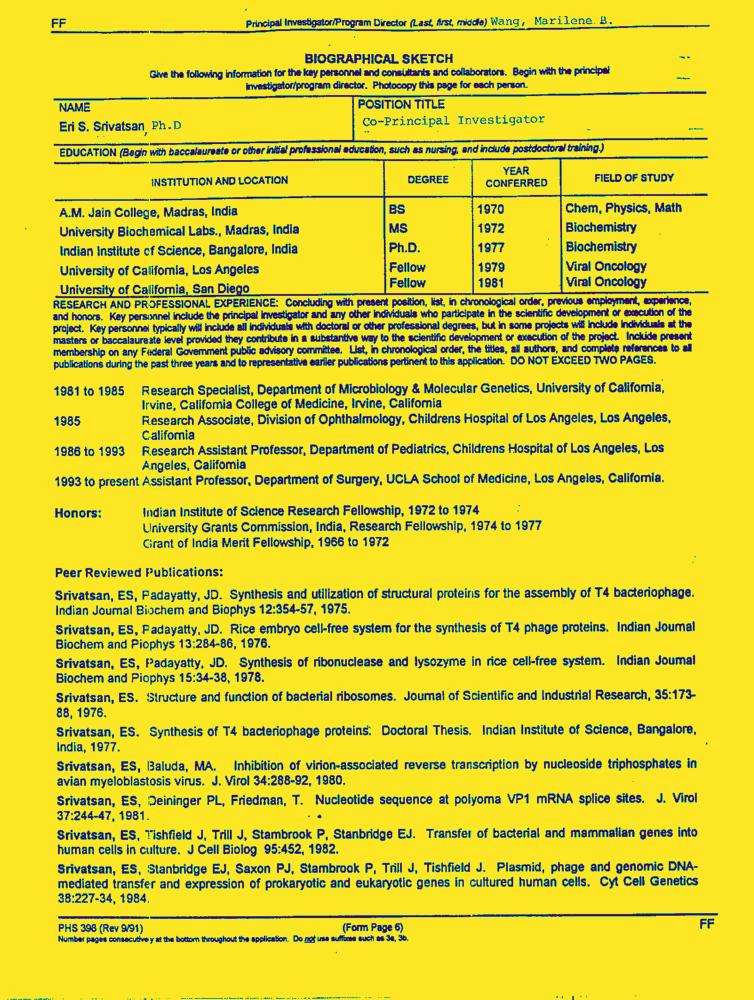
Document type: Resume-Doc